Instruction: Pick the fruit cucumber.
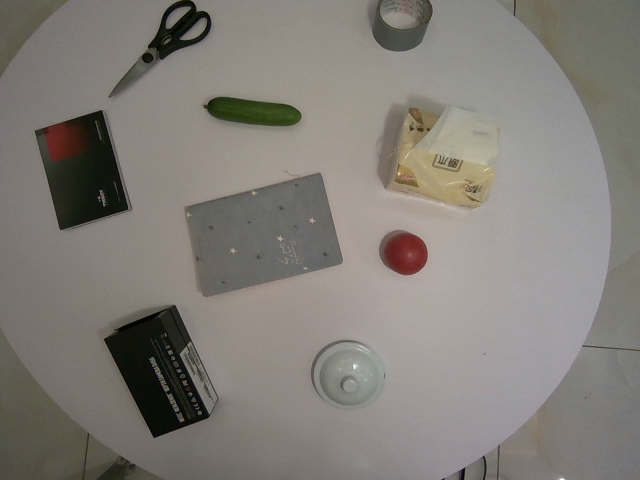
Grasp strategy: vertical